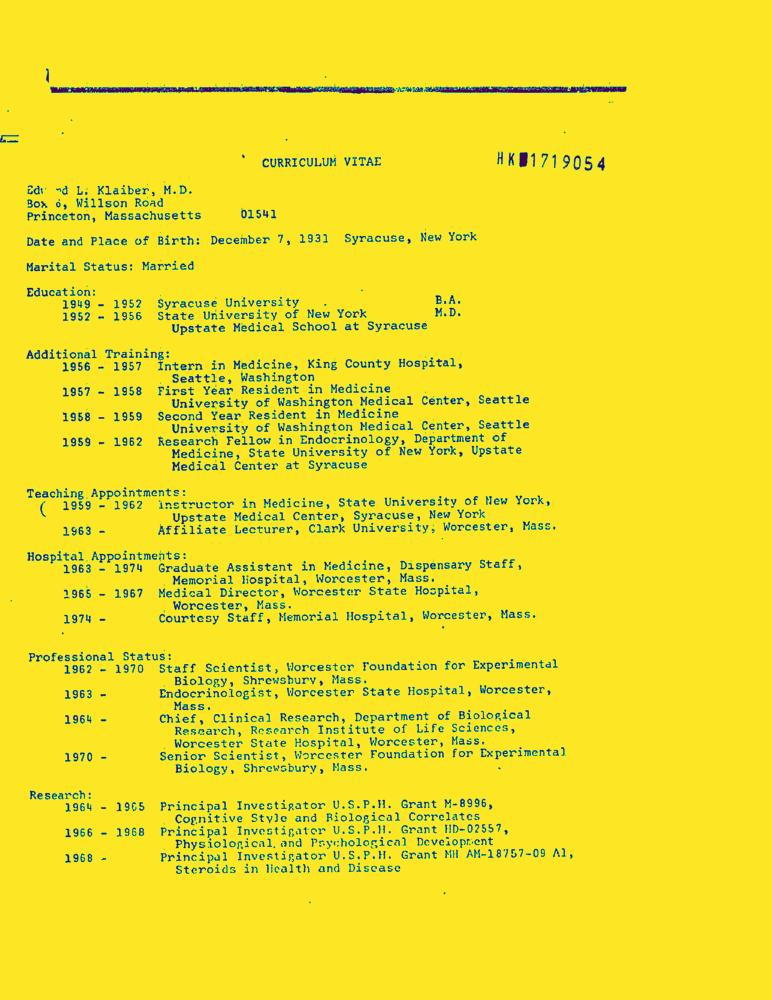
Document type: Resume-Doc